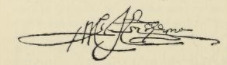
Signature of: john cheyne